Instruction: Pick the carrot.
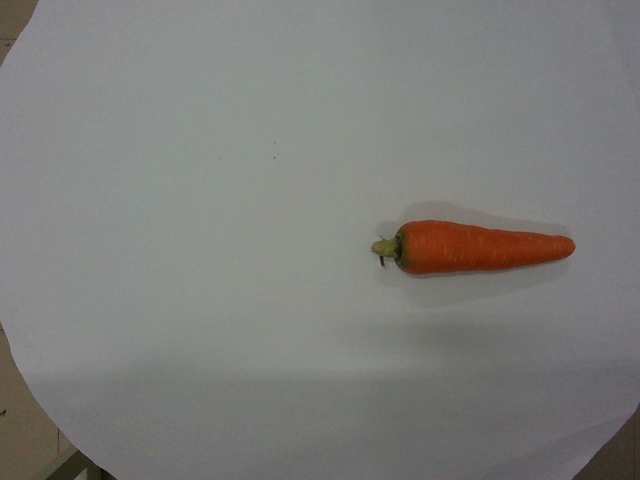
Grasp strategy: vertical